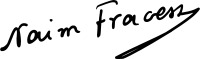
Signature of: naim frashëri